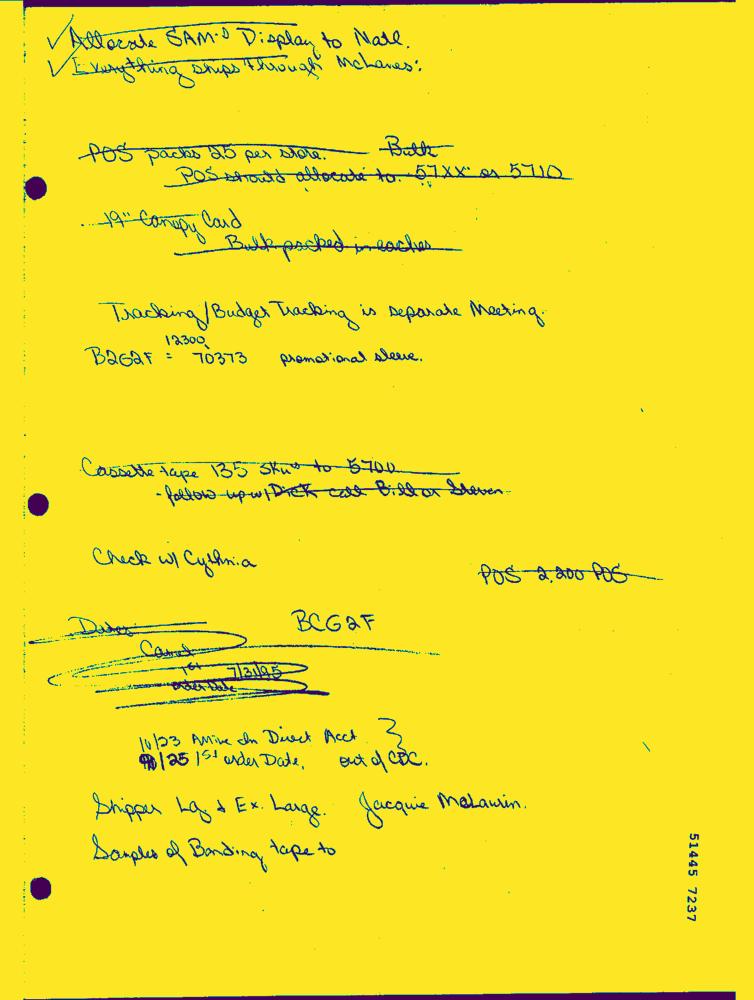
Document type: Hand-Written